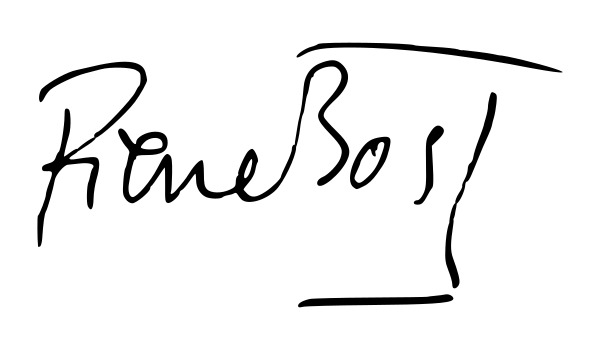
Signature of: pierre bost